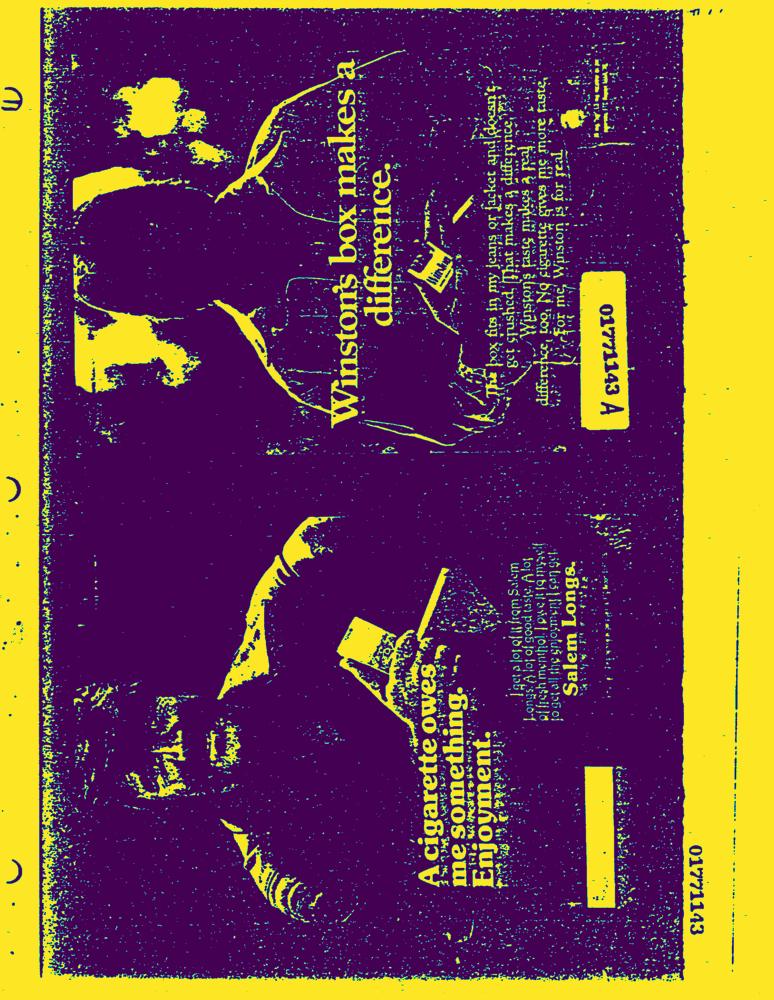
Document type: AD